Question: How is the history relevant to the case?
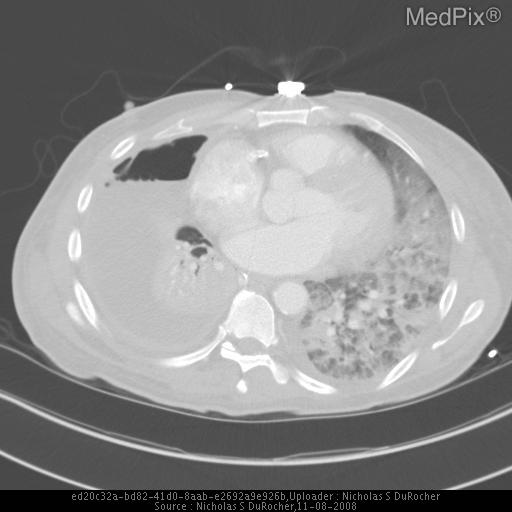
Answer: The patient's history of 60 yo M brought in from outside facility after being on broad spectrum antibiotics x 5 days.

The patients presents with severe dyspnea, renal failure, and hypotension.  Soon after admitance, the patient progressed to frank Acute Respiratory Distress Syndrome is key in understanding the case.